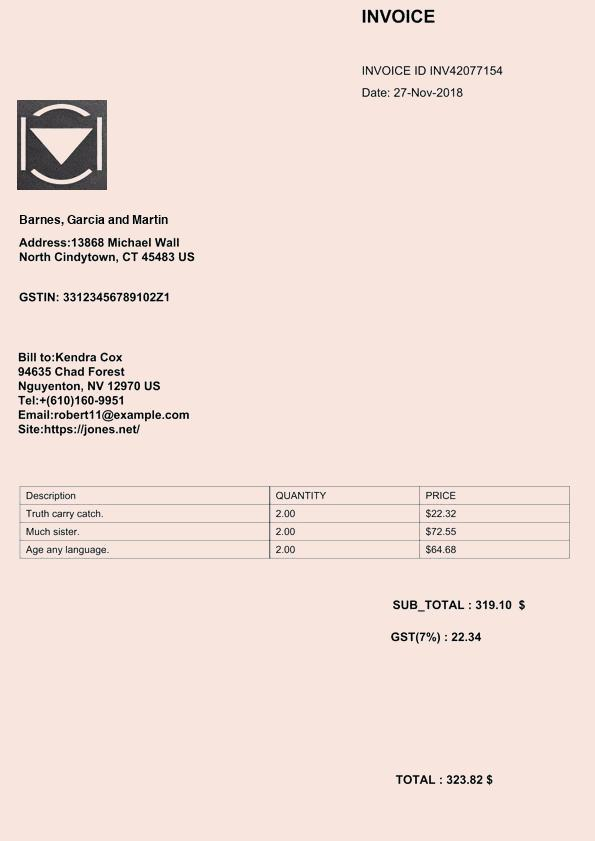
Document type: Invoice